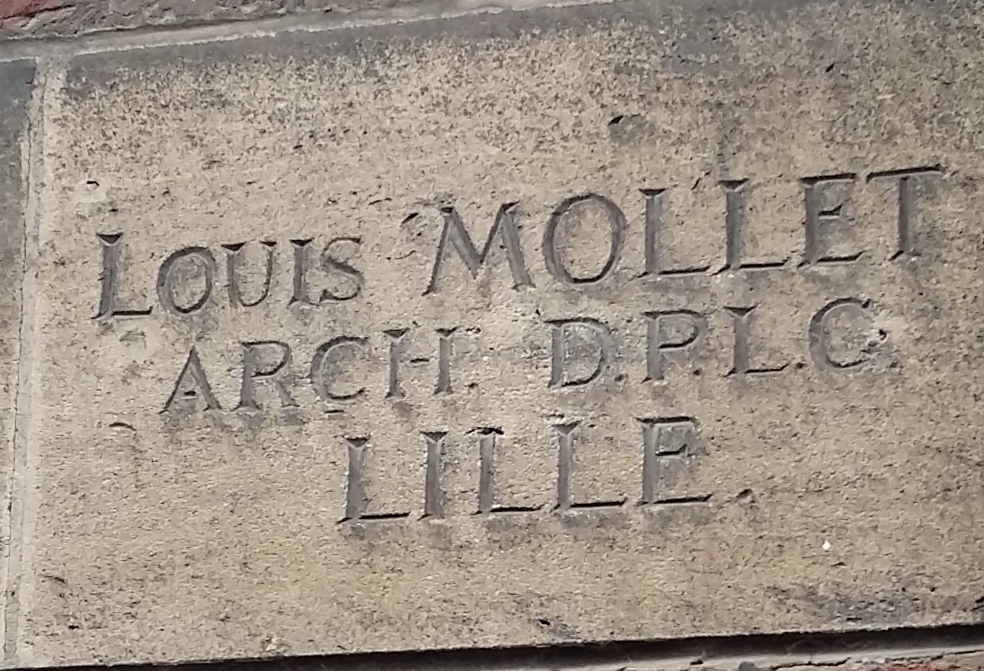
Signature of: louis mollet